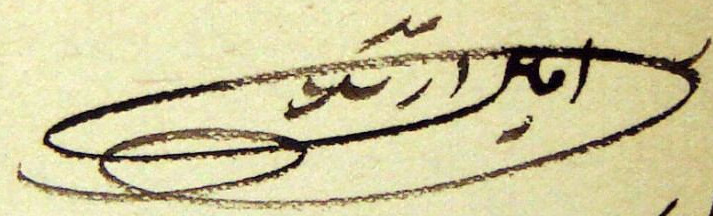
Signature of: emin arslan